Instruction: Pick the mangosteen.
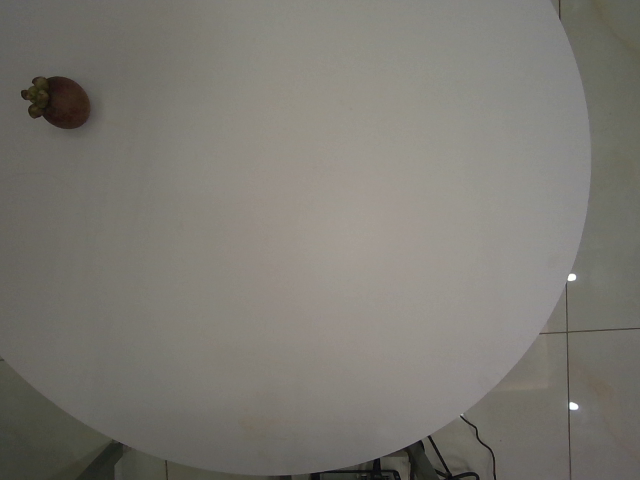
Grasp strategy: vertical